Question: What jurisdiction, city, or county is the document associated with?
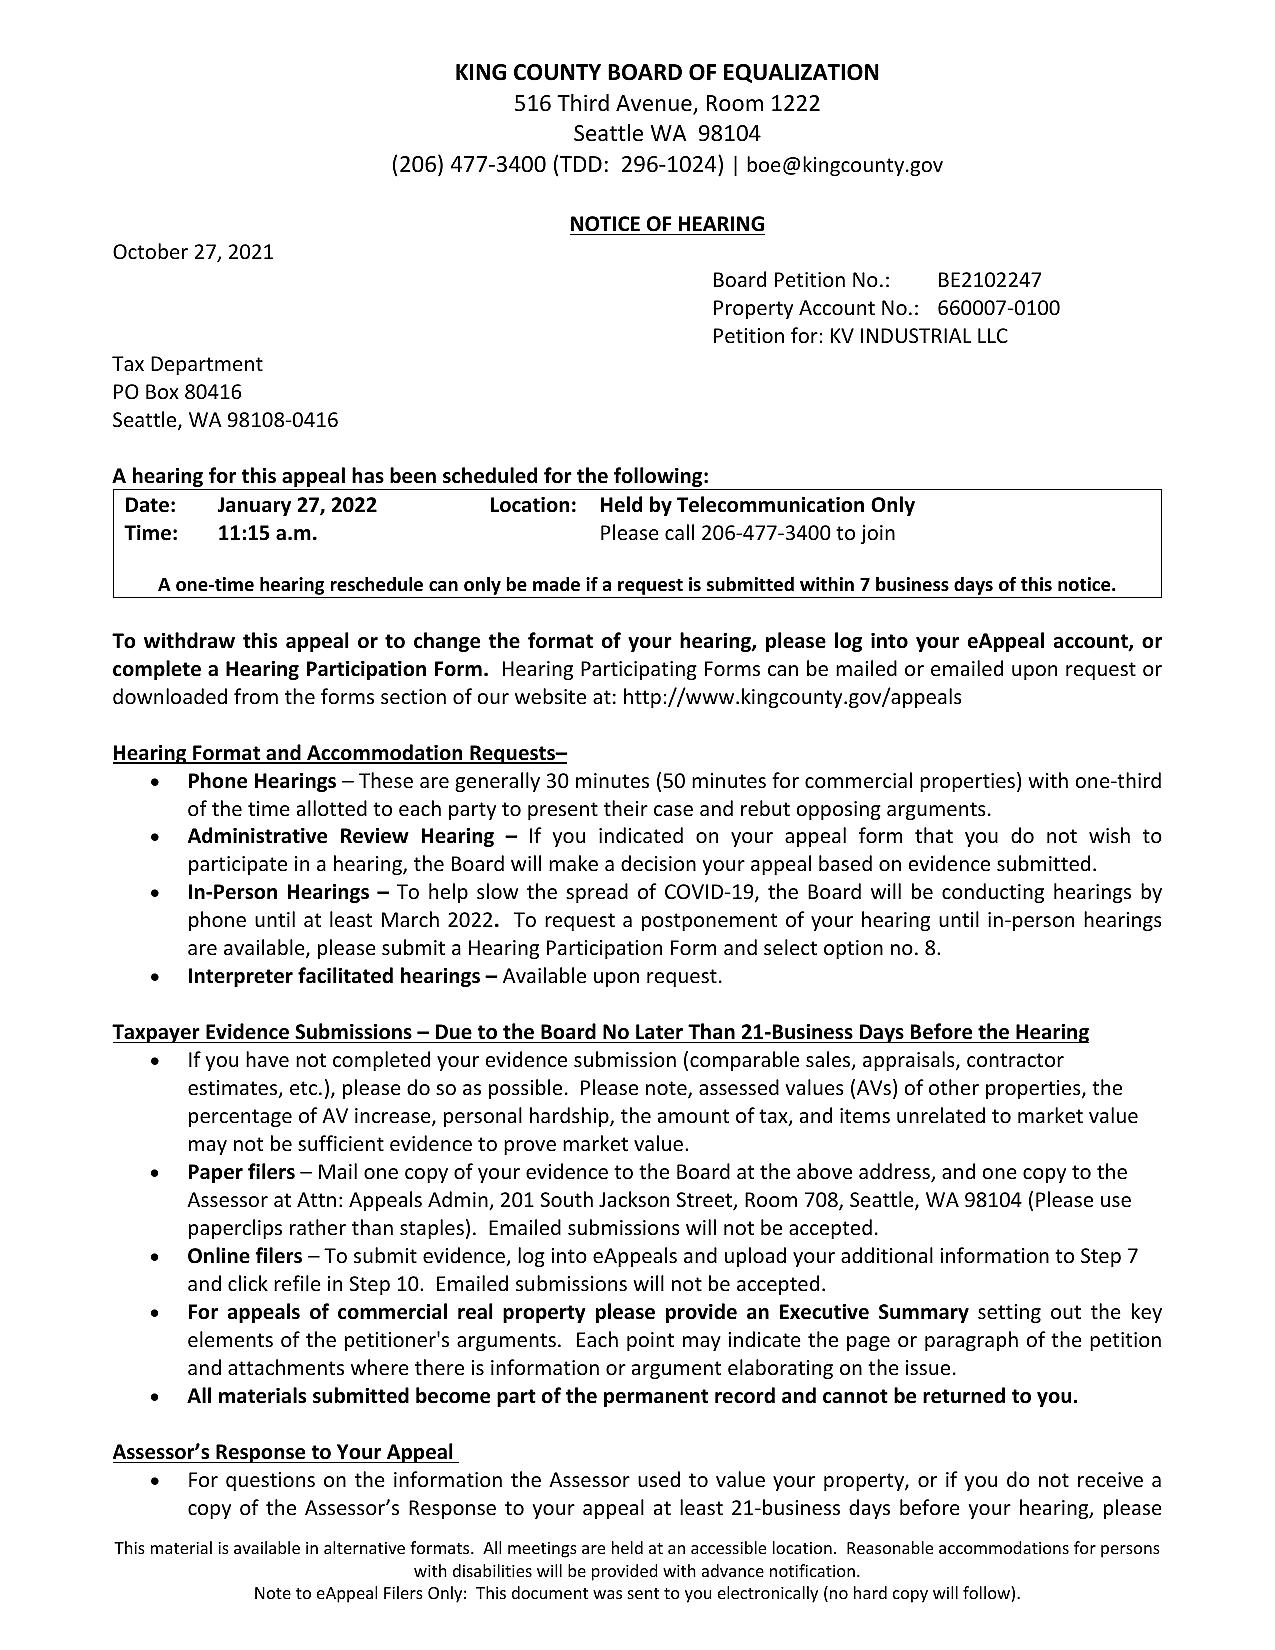
Answer: "King County"